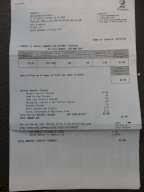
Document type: Invoice